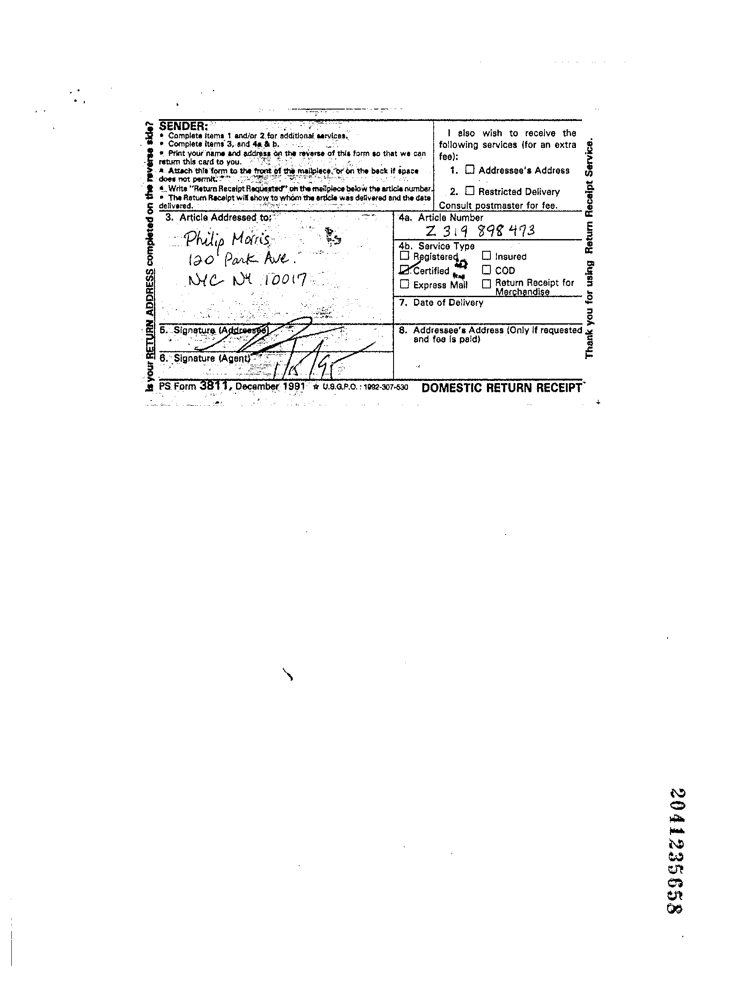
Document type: Invoice